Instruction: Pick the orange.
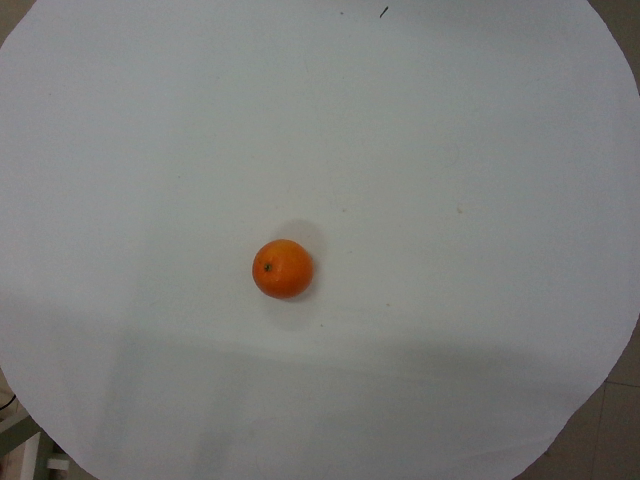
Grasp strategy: vertical